Question: What could the diagnosis suggest?
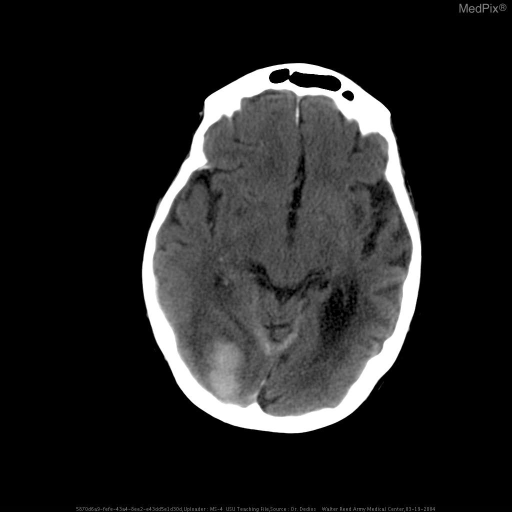
Answer: The possible diagnosis includes Vascular malformation
Hypertensive hemorrhage
Amyloid angiopathy
Metastatic disease (e.g. renal, lung etc.)
Occult trauma.